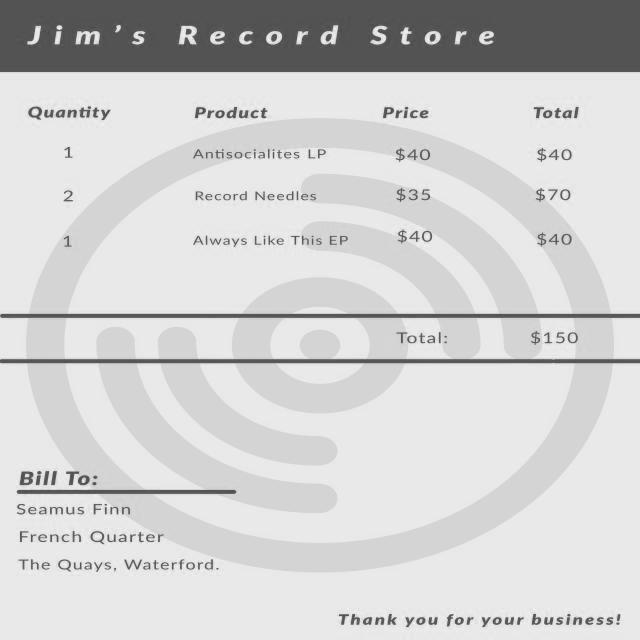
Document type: Invoice